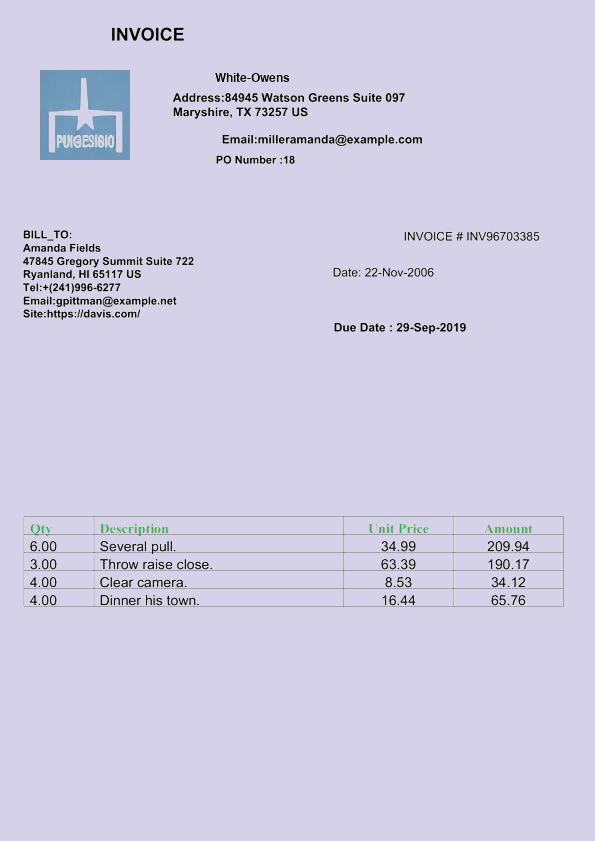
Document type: Invoice